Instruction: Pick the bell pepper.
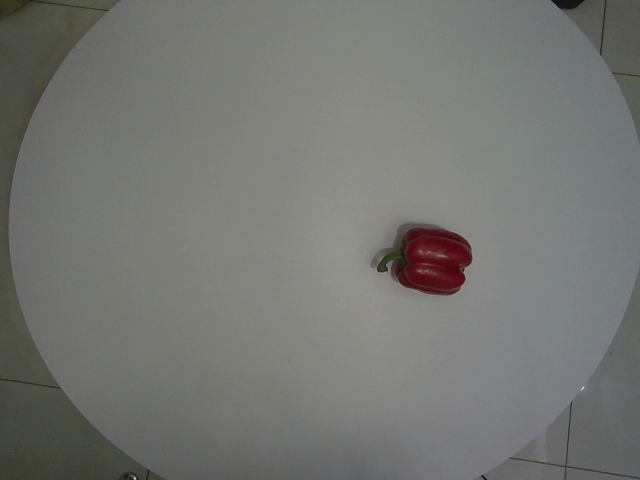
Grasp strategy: vertical